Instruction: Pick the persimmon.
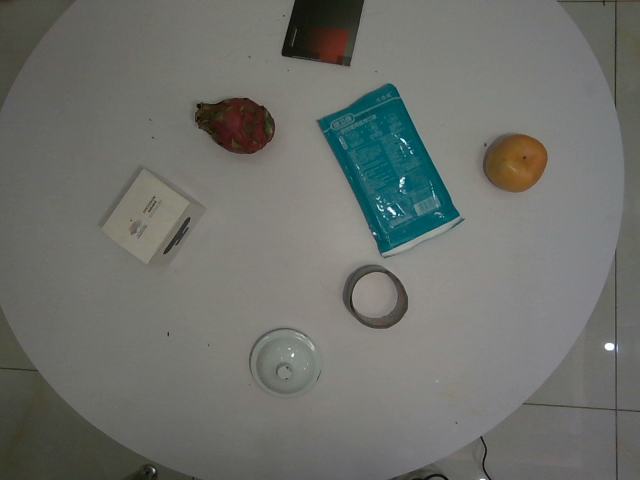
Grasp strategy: vertical